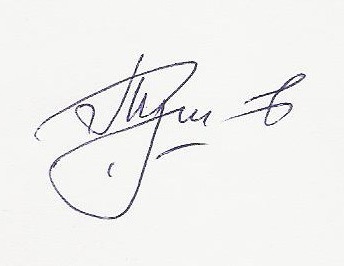
Signature of: anatoly pushkov